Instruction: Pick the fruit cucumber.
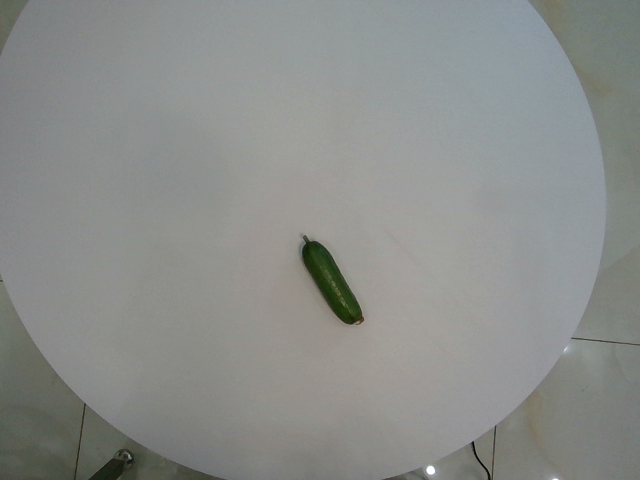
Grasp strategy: vertical